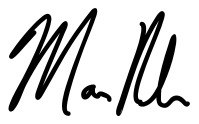
Signature of: marco rubio